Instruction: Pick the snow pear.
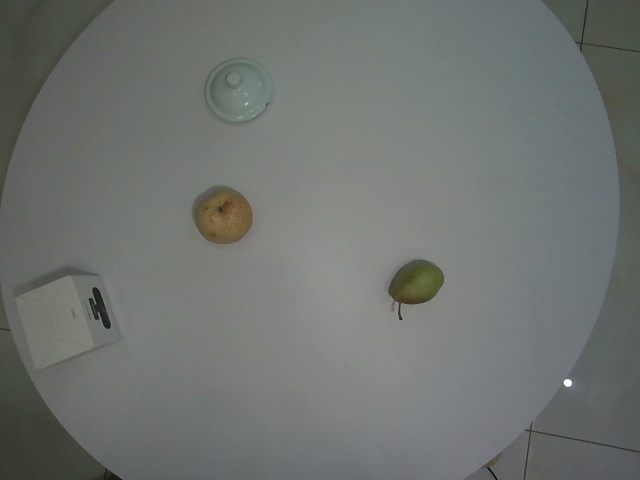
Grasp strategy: vertical